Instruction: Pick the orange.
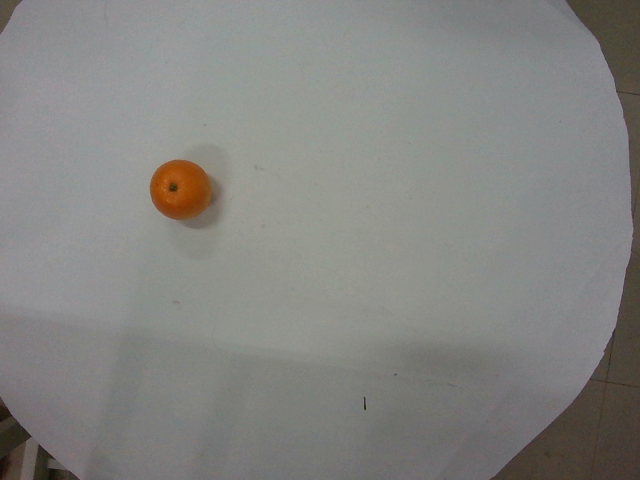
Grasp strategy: vertical